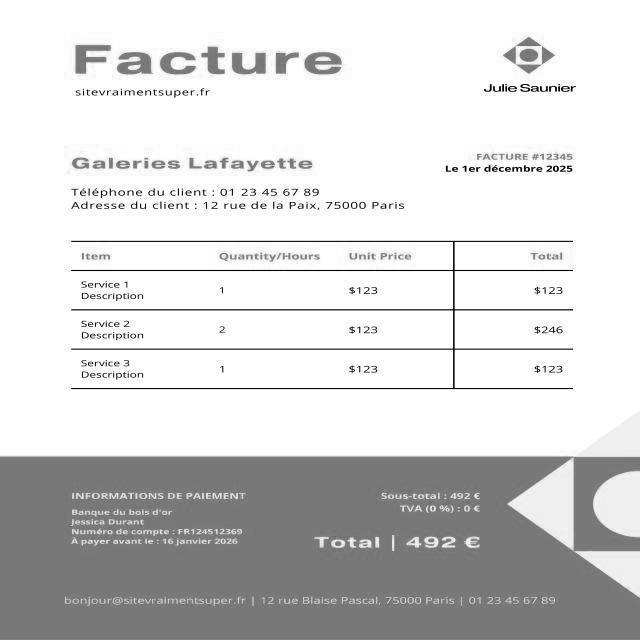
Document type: Invoice